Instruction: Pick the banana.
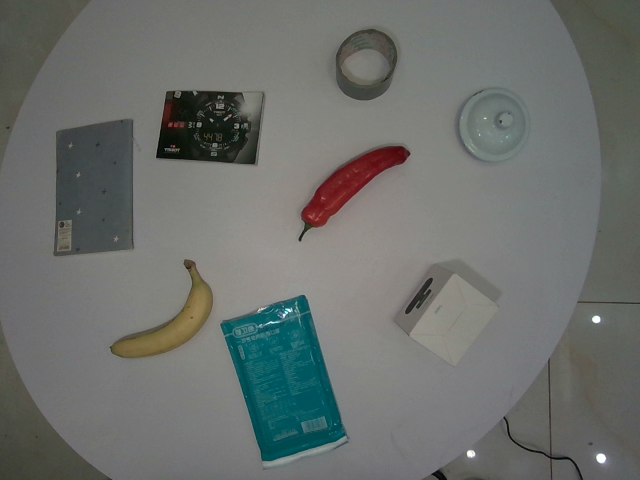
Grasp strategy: vertical